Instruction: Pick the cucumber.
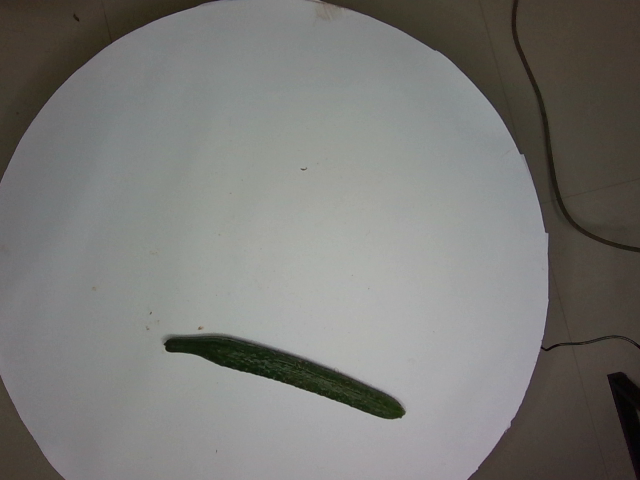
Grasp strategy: vertical